Question: How is the property described in the document?
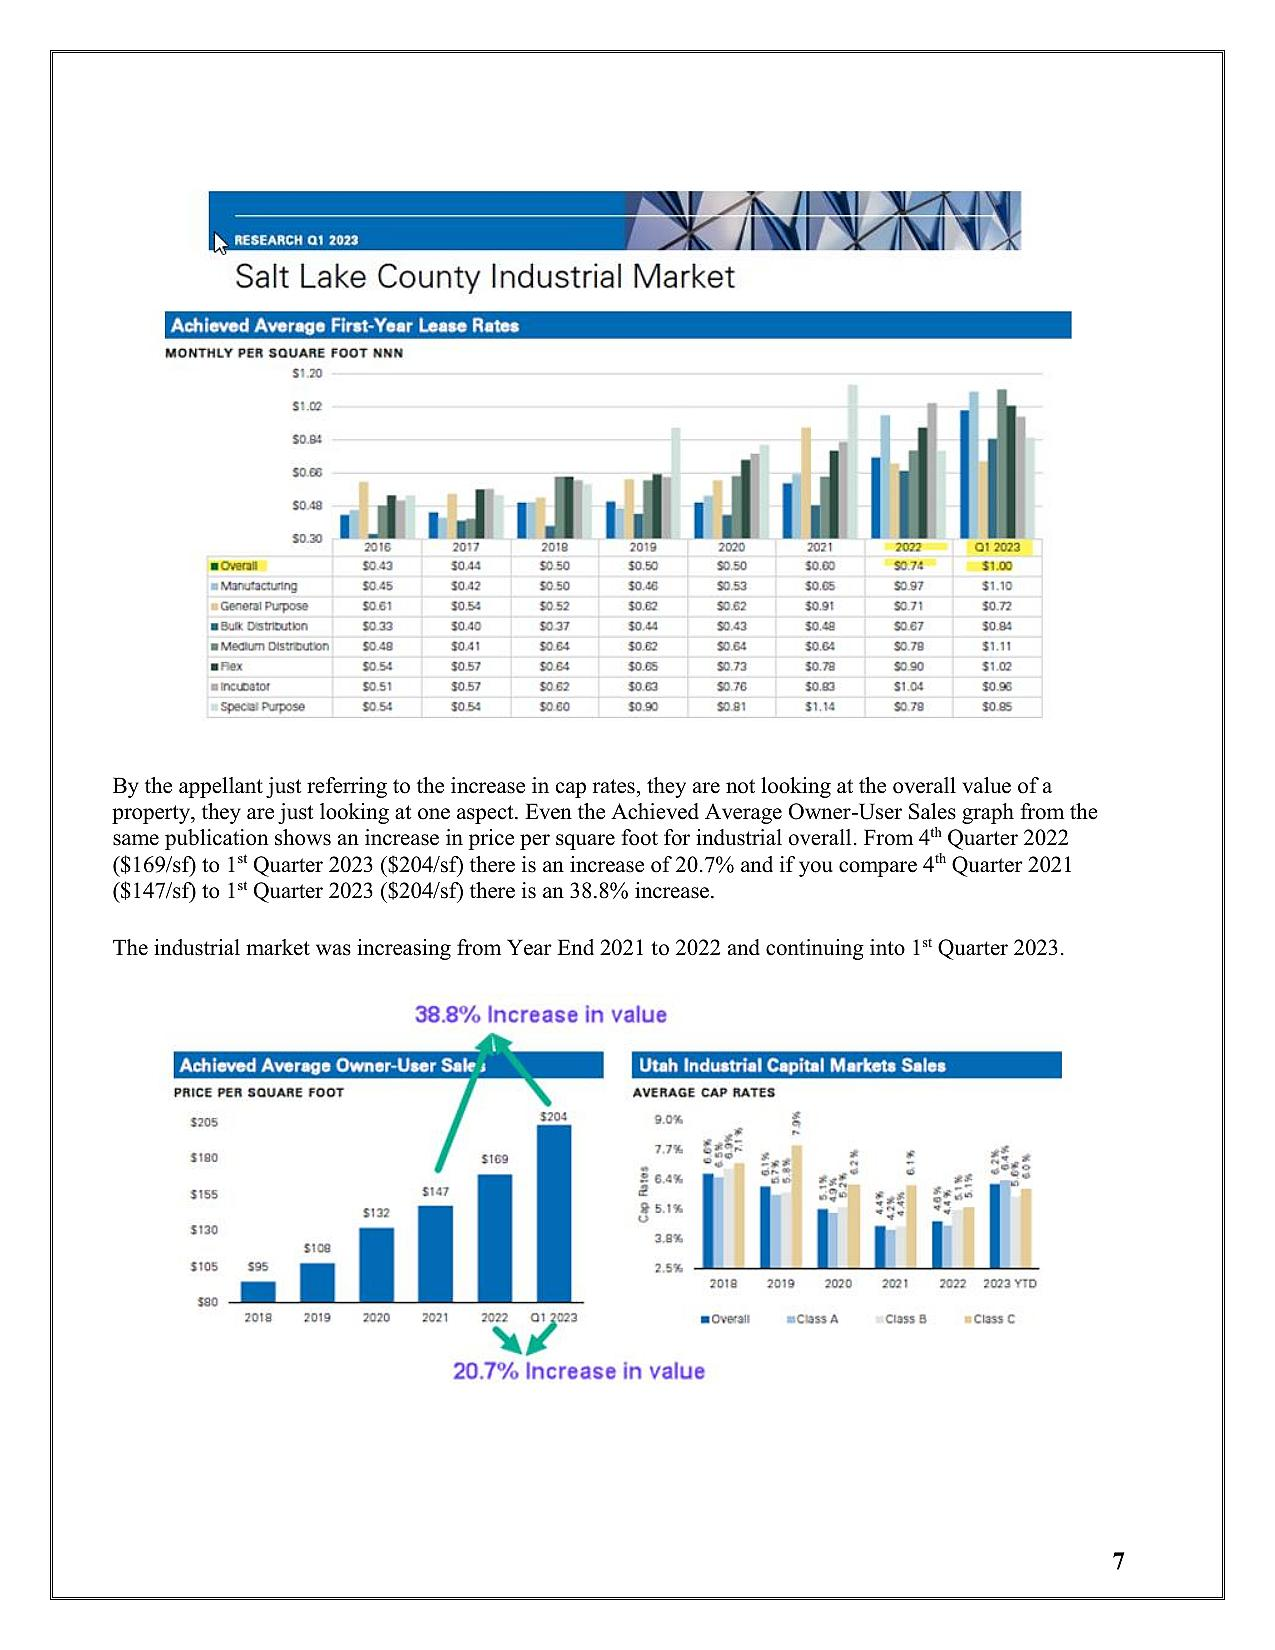
Answer: "Industrial Market"